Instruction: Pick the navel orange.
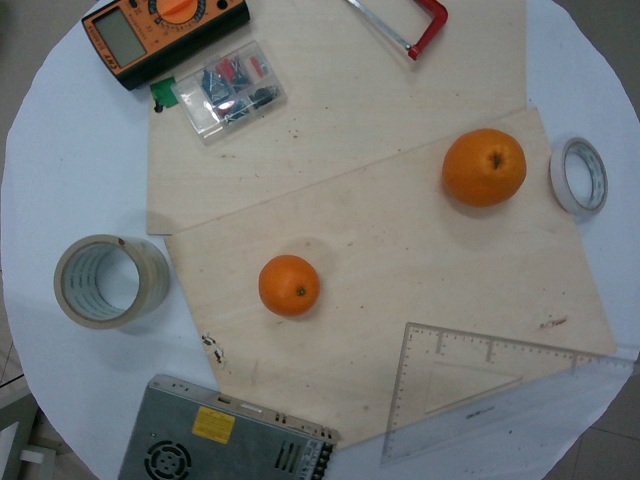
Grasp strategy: vertical